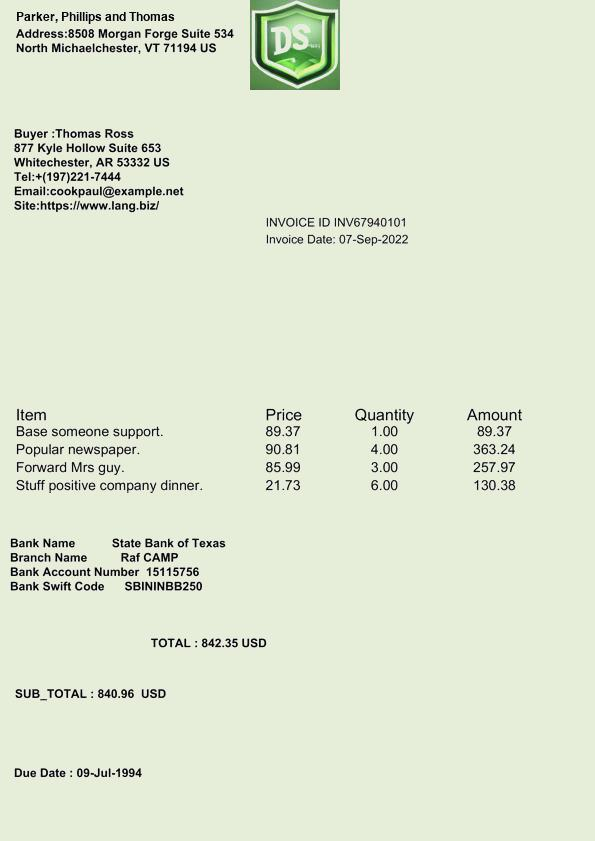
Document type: Invoice